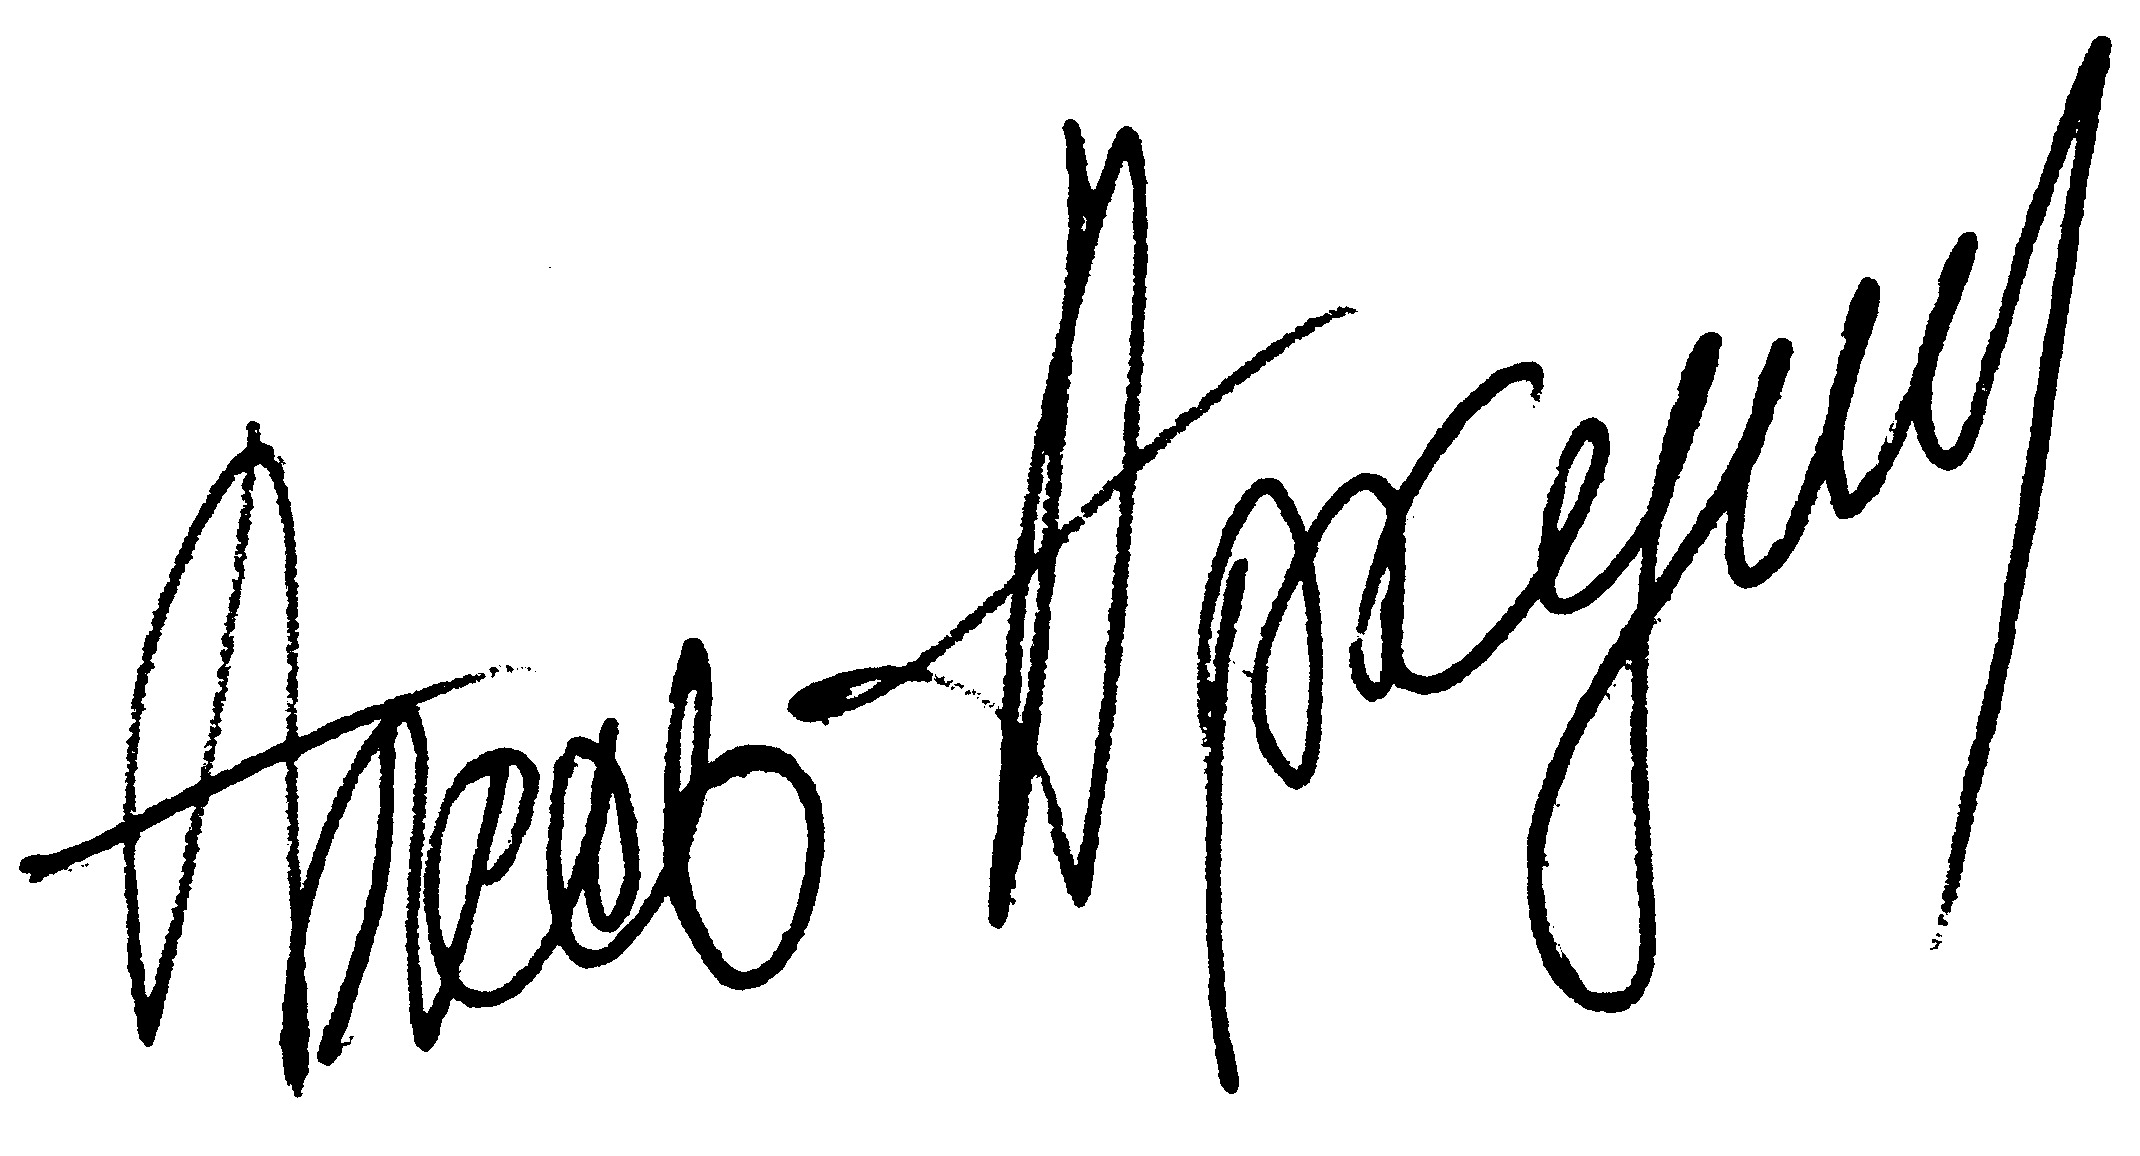
Signature of: ales arkush